Question: What was observed in the imaging?
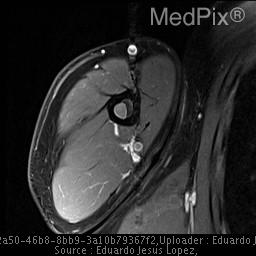
Answer: The imaging shows •  Plain film RUE - Endjavascript:void(null);osteal scalloping and lucency within the mid to proximal shaft of the right humerus.

•  Plain MR of the right shoulder - Multiloculated cystic lesion of proximal humerous with some solid component and associated endosteal remodeling without evidence of cortical breakthru.

•  MRI of the right humerus w/ contrast -
Multifocal, predominantly cystic multiloculated circumscribed bony lesions spare the humeral epiphyses, the largest proximal metaphyseal lesion measuring approximately 5.2 cm in its maximum diameter.  The lesions exhibit predominantly peripheral enhancement and a mild increase in central T1 intensity suggesting a proteinaceous/fibrous matrix.  No overlying cortical disruption is seen in the setting of grossly stable associated endosteal scalloping.  No circumferential soft tissue abnormality is identified. Multifocal, predominantly cystic multiloculated circumscribed bony lesions spare the humeral epiphyses, the largest proximal metaphyseal lesion measuring approximately 5.2 cm in its maximum diameter.  The lesions exhibit predominantly peripheral enhancement and a mild increase in central T1 intensity suggesting a proteinaceous/fibrous matrix.  No overlying cortical disruption is seen in the setting of grossly stable associated endosteal scalloping.  No circumferential soft tissue abnormality isidentified..